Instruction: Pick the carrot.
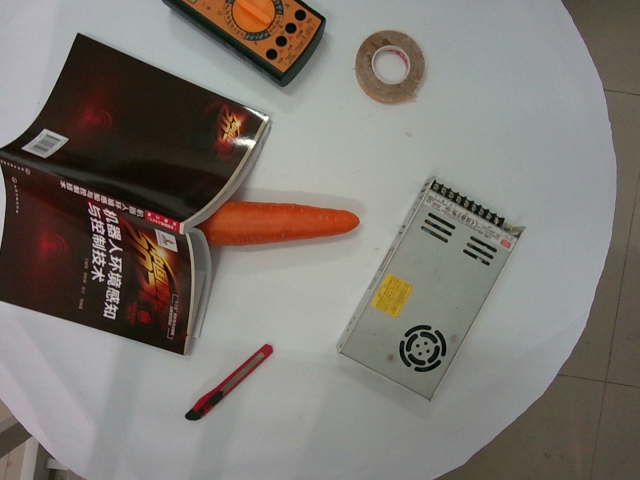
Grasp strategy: vertical